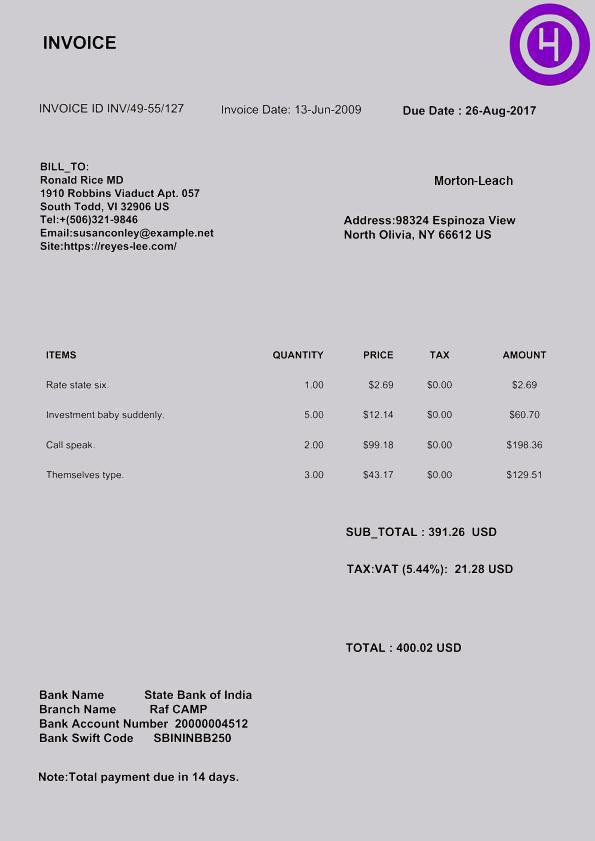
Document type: Invoice